Patient: Male, age 67
The patient was a 67-year-old male non-smoker with an unremarkable past medical history. He was admitted to our hospital with a complaint of increasing dyspnea for 3 months. His parents managed a workshop in a small town, and he had worked in processing aluminum and brass to make camera parts since he was 18 years old. He did not wear a dust respirator and worked closely to the cutting machine (Fig. 1) because of his poor eyesight.
On presentation, the patient was fully conscious with a height of 160 cm, a body weight of 47 kg, body temperature of 36.8  C and percutaneous oxygen saturation (SpO2) of 94% on room air. Physical examination revealed fine crackles upon auscultation, especially on the bilateral upper lung areas. Otherwise, there were no abnormal physical findings. Laboratory data demonstrated elevated serum levels of Krebs von den Lungen-6 (KL-6; 1631 U/mL) and surfactant protein D (SP-D; 157.3 ng/mL), compared to normal values of < 500 U/mL and < 110 ng/mL, respectively. Antinuclear and autologous antibodies were all negative. Chest X-ray showed linear and reticulonodular shadows with marked bilateral pleural thickening in the upper lung fields (Fig. 2). Chest CT indicated bilateral dense sub-pleural consolidation, bronchiectasis and ground glass opacities in the bilateral upper lobes (Fig. 3). Pulmonary function tests showed a restrictive disorder: vital capacity (VC) of 1.12 L (34.6% of predicted), forced expiratory volume in 1.0 s (FEV1) of 0.99 L (42.5% of predicted), FEV1/FVC (forced vital capacity) of 74.4% and total lung capacity (TLC) of 2.48 L (47.7% of predicted). The patient was unable to perform the diffusion test correctly. TBLB was performed with bronchoscopy to get tissue samples of the right upper lobe (B2). Bronchoalveolar lavage fluid, obtained by infusing 150 mL of saline, revealed a total cell count of 6.0 x 104/mL, comprised of 3% lymphocytes, 1% neutrophils, 2% eosinophils and 94% macrophages (Cluster of Differentiation, CD 4/8 ratio of 2.31), which was in the normal range. The biopsied specimen had fragments of bronchiolar wall with infiltration of lymphocytes in interstitial spaces; unfortunately, it did not contain alveolar tissue. A surgical diagnostic procedure was avoided due to the patient's critical respiratory condition and instead, elemental analysis was performed on the existing specimen obtained by TBLB. The content of aluminum and other particles were measured in the TBLB sample.
On elemental analysis of the biopsy specimen, a relatively high amount of aluminum was detected in comparison to trace amounts of other elements, including iron and silica (Fig.4). Based on the histological findings, the elemental analysis and the occupational history, the case was diagnosed as airway aluminosis. The patient's condition was progressively getting worse; consequently, home oxygen therapy was implemented and the anti-fibrotic agent pirfenidone was administered. Six months later, a pneumothorax occurred and chest drainage was performed; however, his condition deteriorated, and he died of hypercapnic respiratory failure 1 month later. His family did not agree to an autopsy.
Keywords: elemental analysis, interstitial pneumonia, occupational lung disease, trans-bronchial lung biopsy
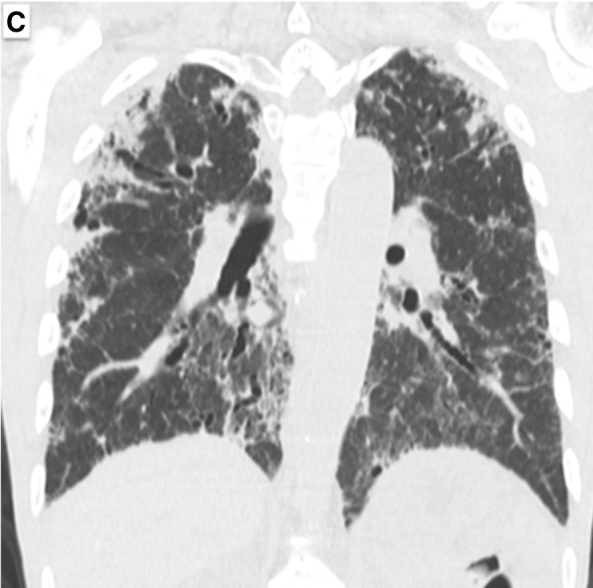
Image caption: High-resolution computed tomography showing severe bilateral pleural thickening with shrunken and distorted upper lobes (a, c). On the other hand, reticulonodular shadows and bronchiectasis were distributed deep inside the lower lung (b, c).